Question: In what way does the history help explain the case?
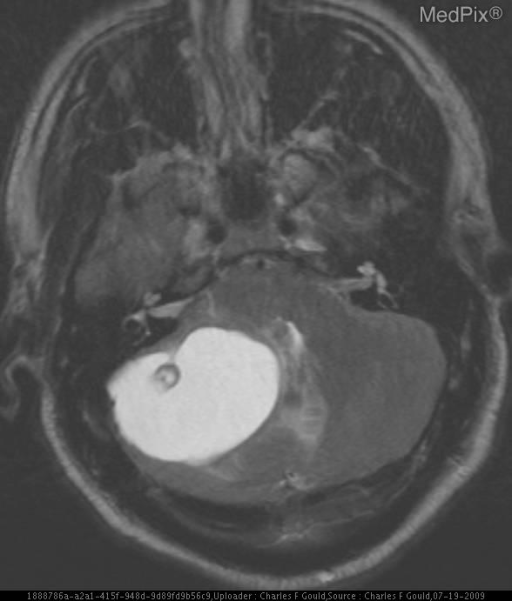
Answer: The patient's history of 33 y/o man with complaints of nonspecific headaches, without focal neurological finding. is key in understanding the case.